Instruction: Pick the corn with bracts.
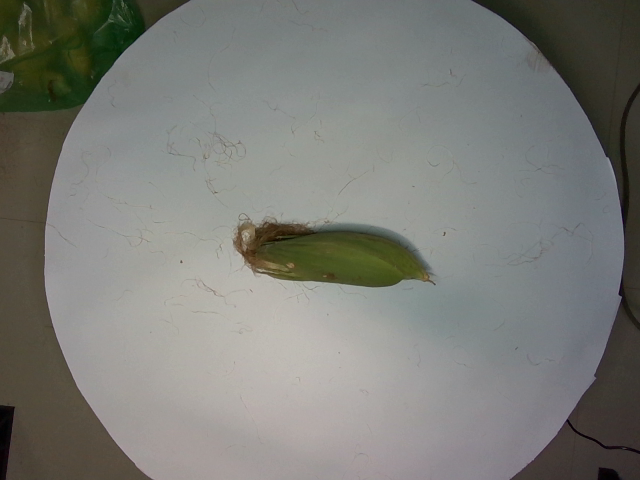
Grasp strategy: vertical